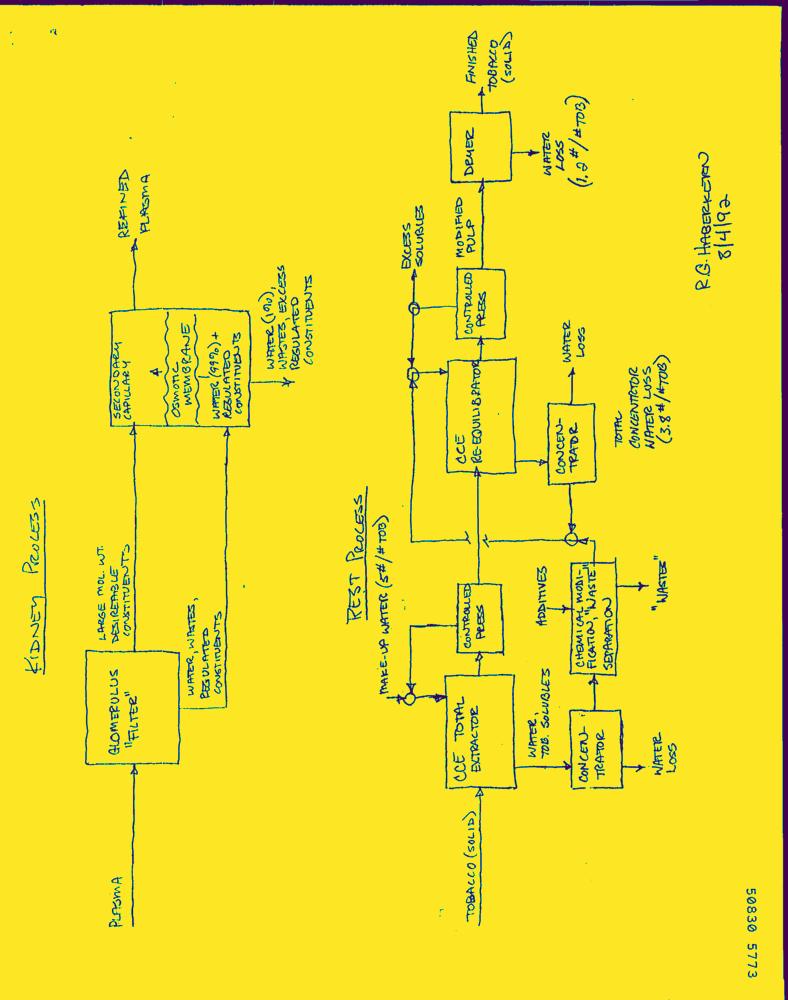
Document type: Hand-Written